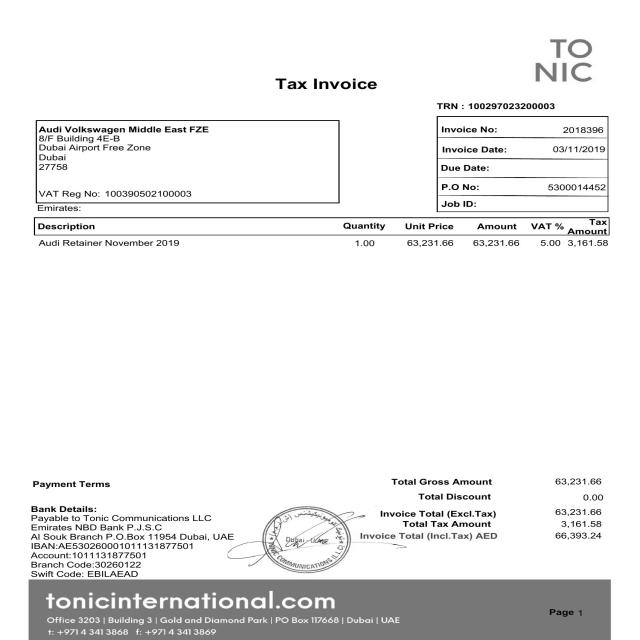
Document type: Invoice